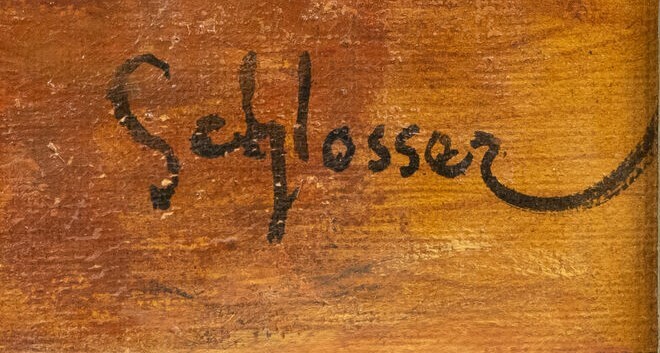
Signature of: robert schlosser